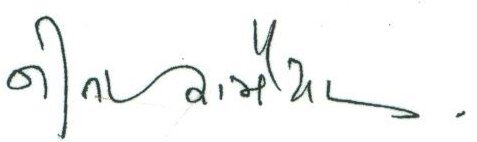
Signature of: neeta ramaiya